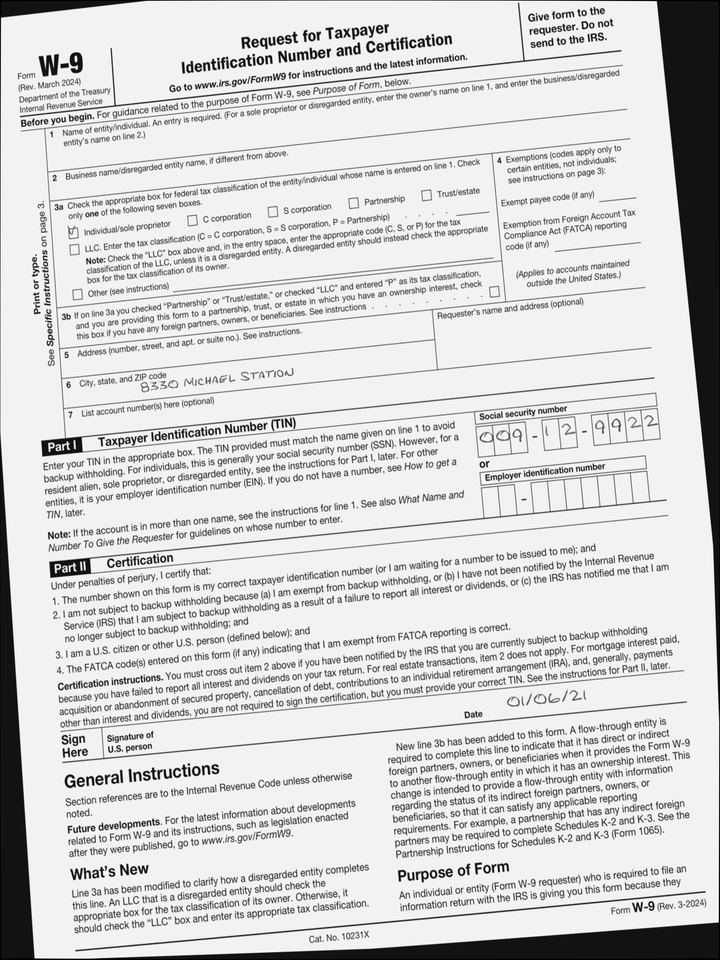
adr1: 8330 Michael Station
cbx: yes
ssn: 009129922
sdt: 01/06/21